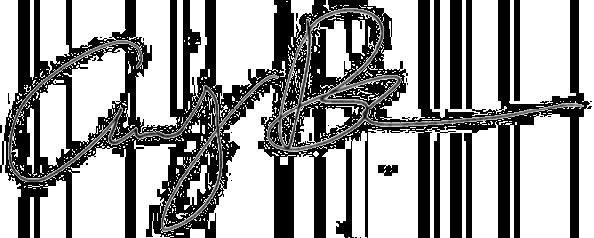
Signature of: andy beshear